Question: Explain the disease:
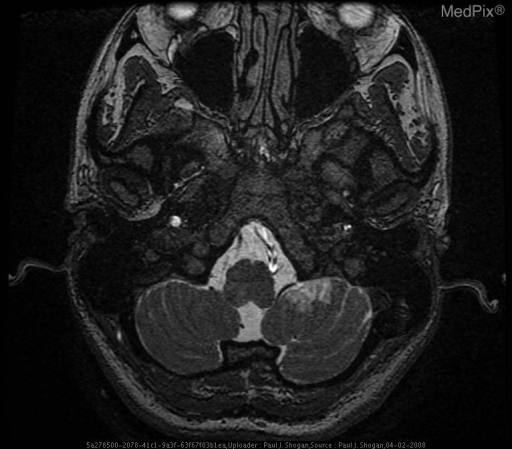
Answer: The disease is discussed as: Dissections may be spontaneous or traumatic; regardless of the etiology, the underlying pathology is the same: disruption of the intima with extravasation of blood into the vessel wall with subsequent extension of thrombus between the planes of the vessel wall (usually between the intima and media). The most common type is the subintimal dissection, although subadventitial dissections (clot extension in the plane between the media and adventitia) also occur.

Two theories exist with regard to the etiology of dissections, each of which invokes intimal injury as a final common pathway:
1). An intimal tear occurs, allowing clot propagation within the vessel wall.
2). A primary intramural hematoma develops and eventually ruptures through the intimal lining into the vessel lumen.

Traumatic dissections result from three basic mechanisms of injury:

1). Penetrating injuries, which include gunshot wounds, knife wounds, intra-oral trauma (pencils, sticks). With regard to characterizing the location of penetrating injuries, the neck is divided into three anatomic zones:
*Zone 1: below the level of the cricoid cartilage.
*Zone 2: between the level of the cricoid and the level of the mandibular angle.
*Zone 3: superior to the level of the mandibular angle.

2). Nonpenetrating injury due to spine fracture-subluxation injuries.

3). Blunt injury to the carotid arteries.

Vertebral artery dissections account for approximately 20% of cases of cervical vascular injuries and most commonly occur between the skull base and the upper cervical spine. Less commonly, the injury occurs between the vessel’s origin from the subclavian artery and the C6 foramen transversarium. Mid-cervical vertebral artery injuries occur in approximately 5% of patient with fractures involving the foramina transversaria.

Internal carotid artery dissections are the most common of all craniocervical dissections, frequently (70% of cases) involve both the cervical and petrous segments of the ICA, and usually spare the carotid bulb. Dissections involving the intracranial internal carotid artery segments, while rare, do occur.

The radiographic appearance of the contrast-opacified vertebral artery on the lateral view is as follows: the vertebral artery takes a nearly vertical course as it traverses the C6 through C3 foramina transversaria. Immediately after passing through the vertebral canal of C2, the vessel forms an inverted L and turns laterally within C2. It then exits C2 and turns cephalad to pass through the vertebral canal of C1. On exiting the transverse foramen of the atlas, it then courses sharply posteriorly along the posterior ring of C1, completing the appearance of a half square. Finally, it turns anterosuperiorly (a hairpin turn) to pierce the dura as it passes through the foramen magnum.